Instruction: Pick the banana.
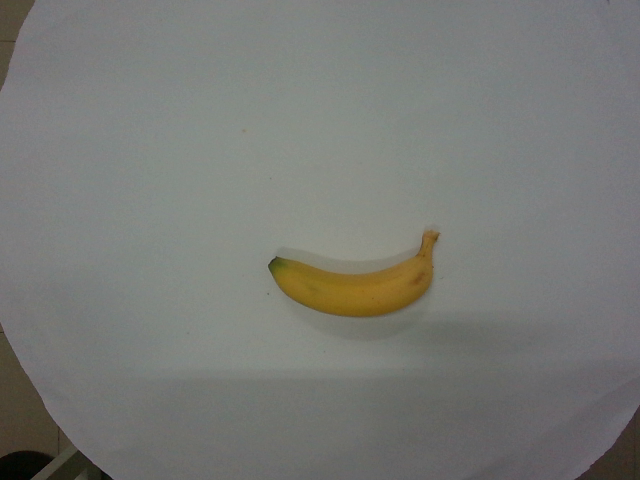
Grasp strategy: vertical